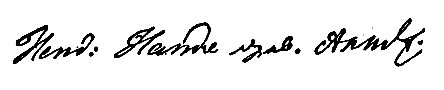
Signature of: henriette hanke